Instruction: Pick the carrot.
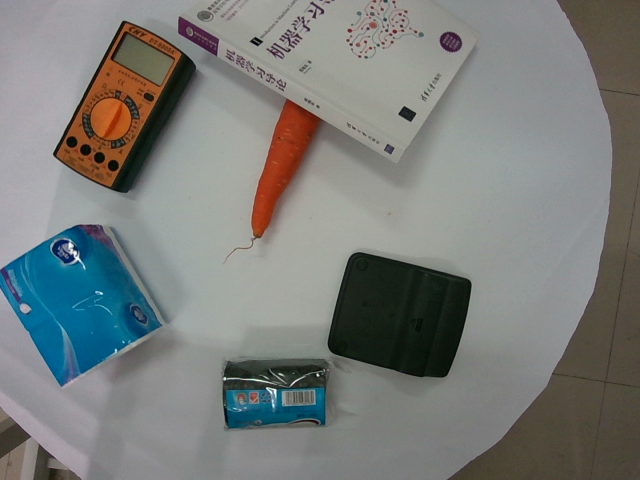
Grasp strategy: vertical